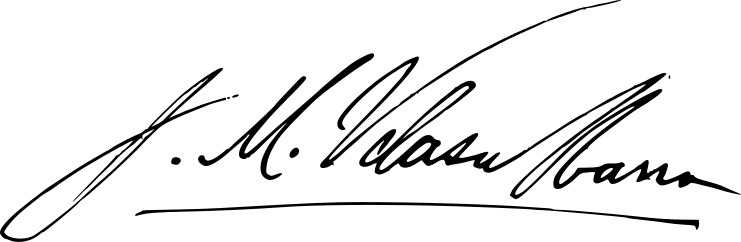
Signature of: josé maría velasco ibarra